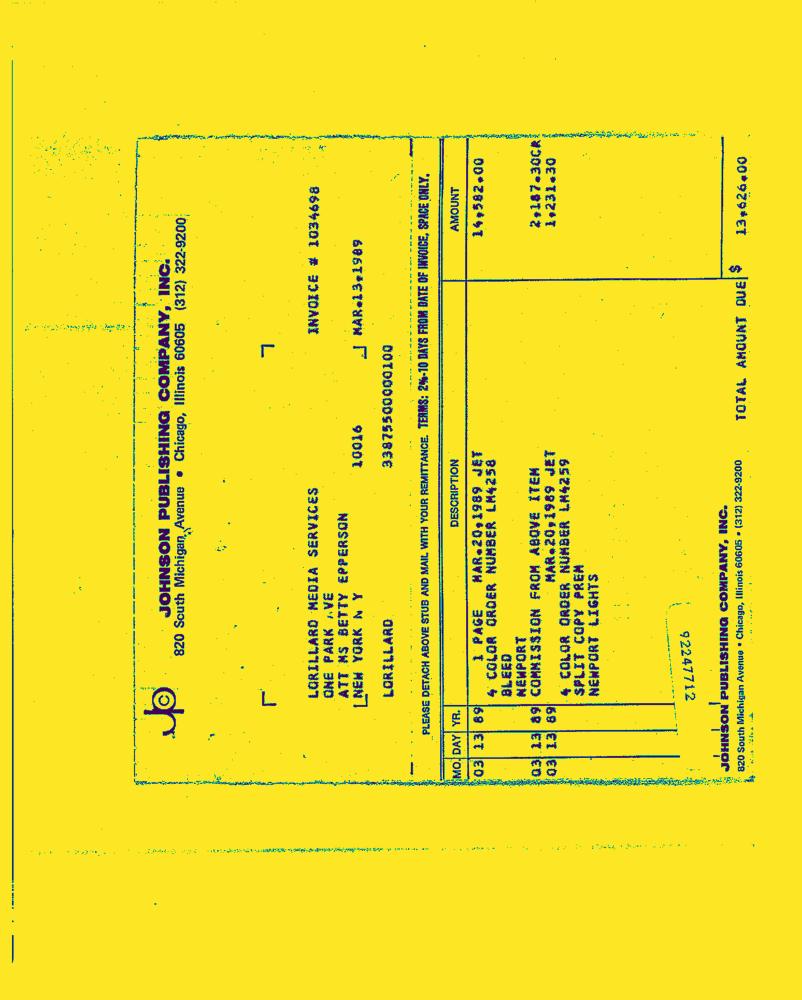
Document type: Invoice-Doc